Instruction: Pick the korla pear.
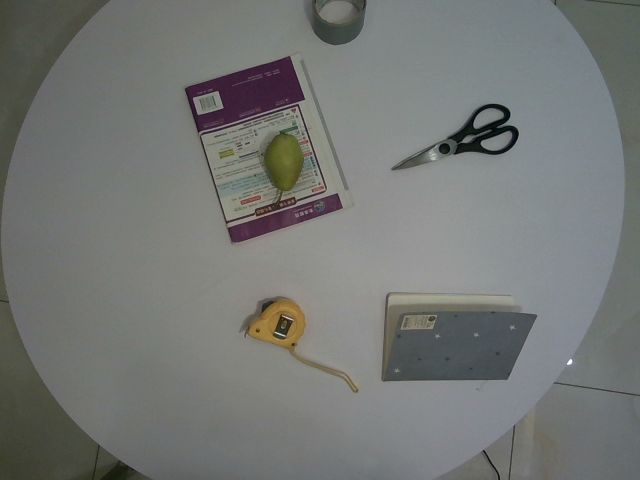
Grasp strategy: vertical